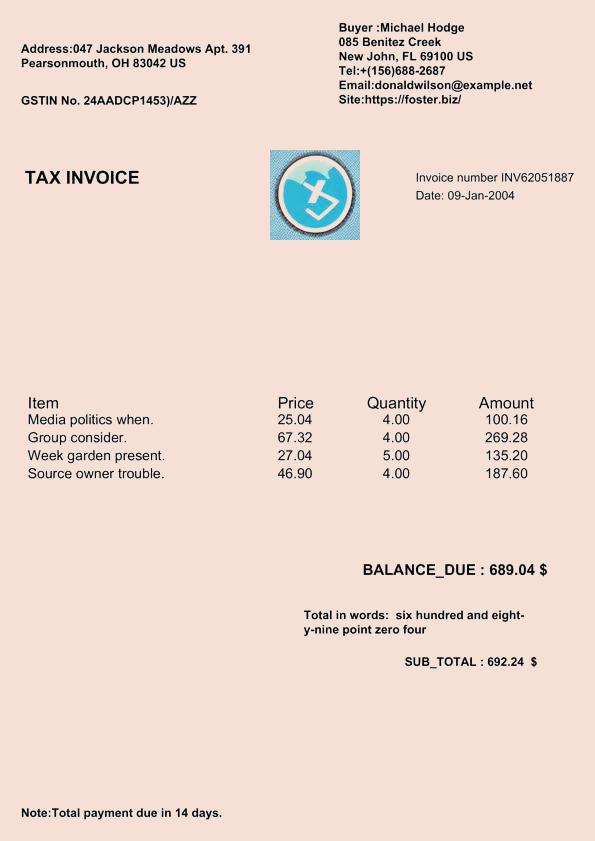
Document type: Invoice